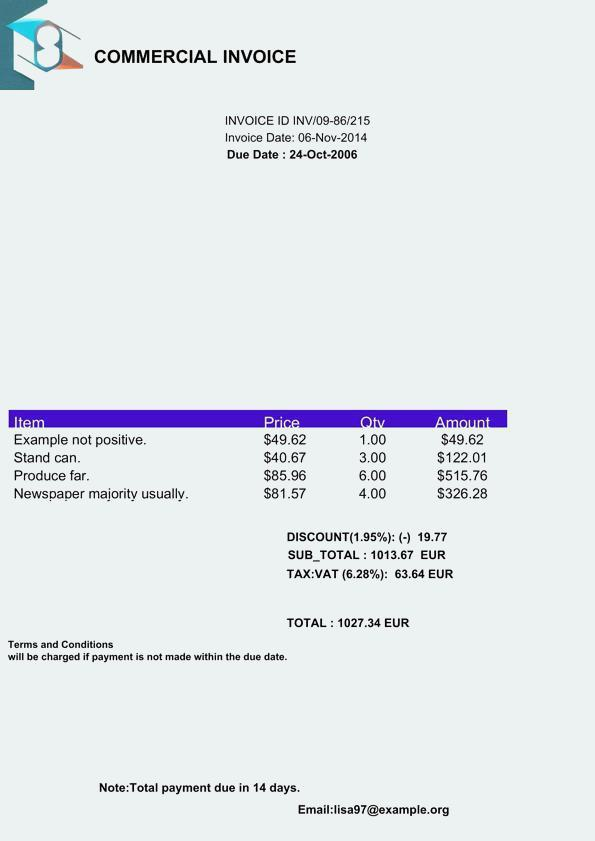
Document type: Invoice